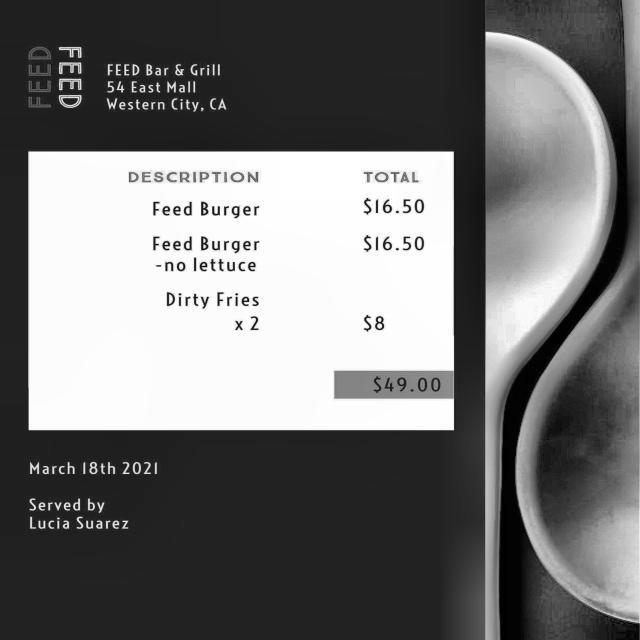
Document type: Invoice